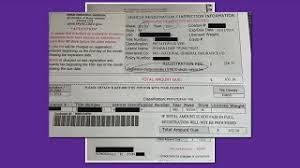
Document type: Invoice